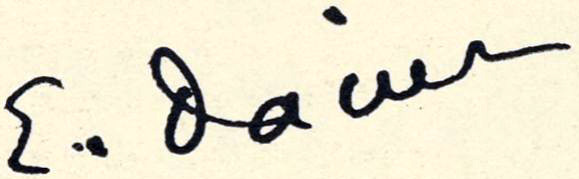
Signature of: émile dacier